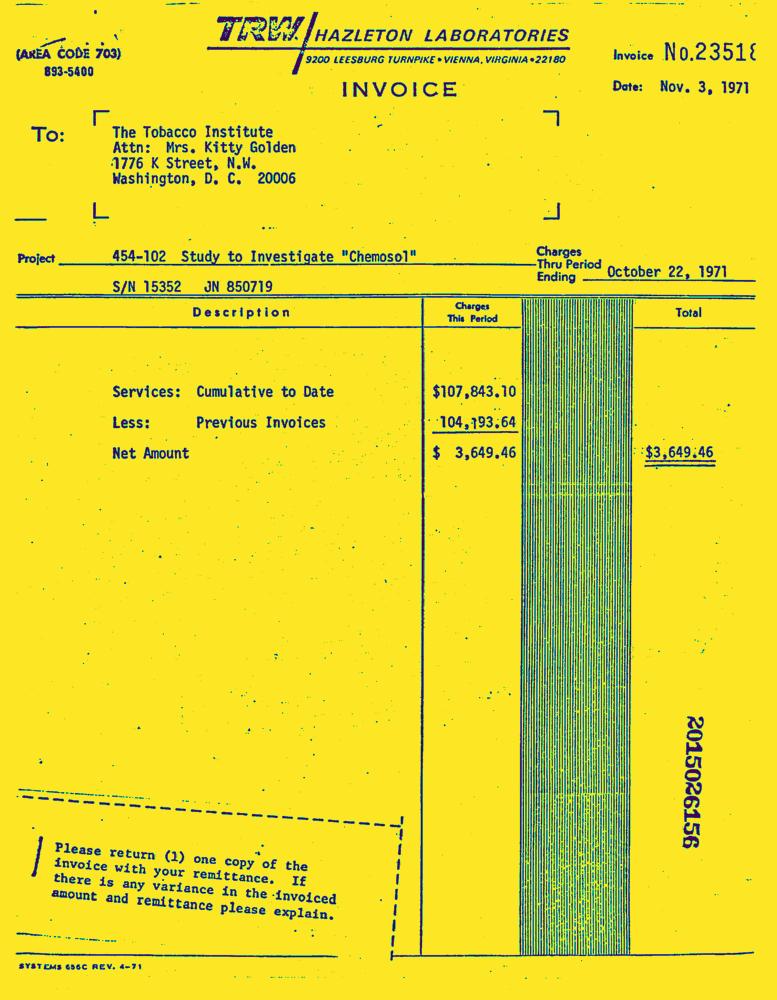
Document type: Invoice-Doc